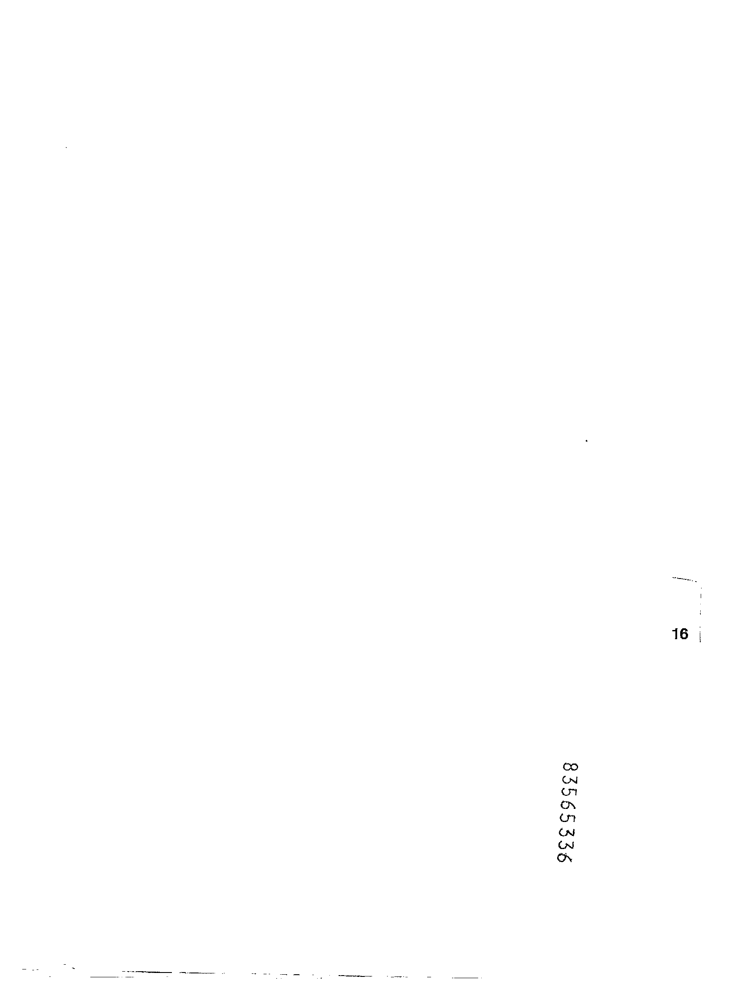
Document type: Invoice